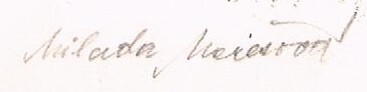
Signature of: milada marešová